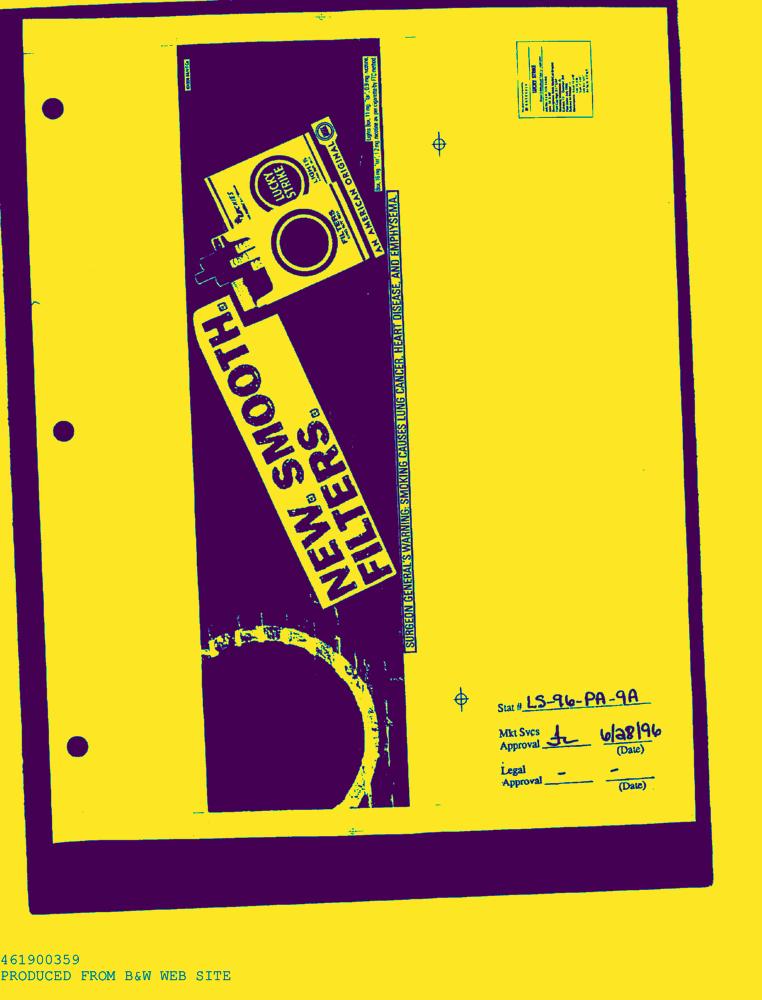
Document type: AD